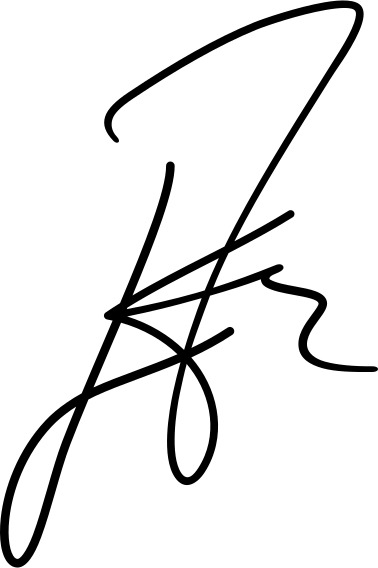
Signature of: ermir dobjani